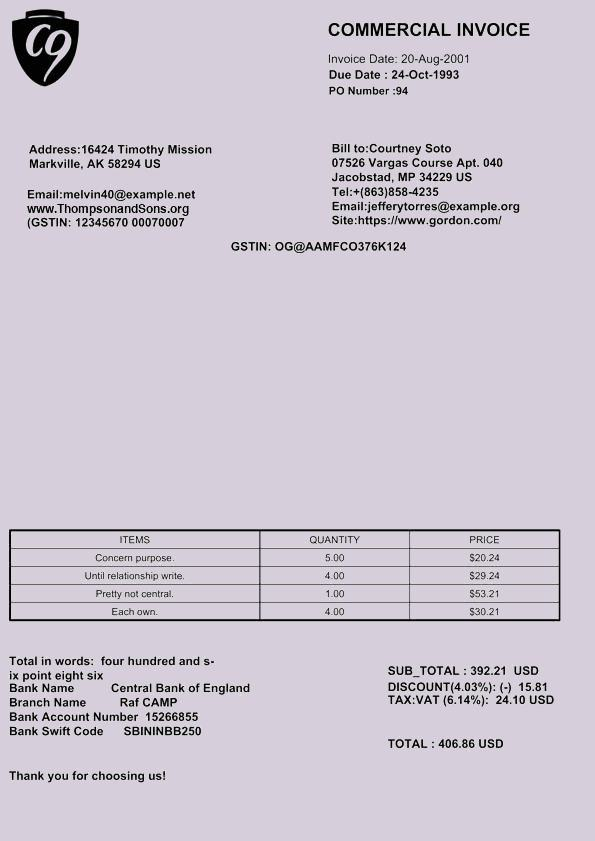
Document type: Invoice